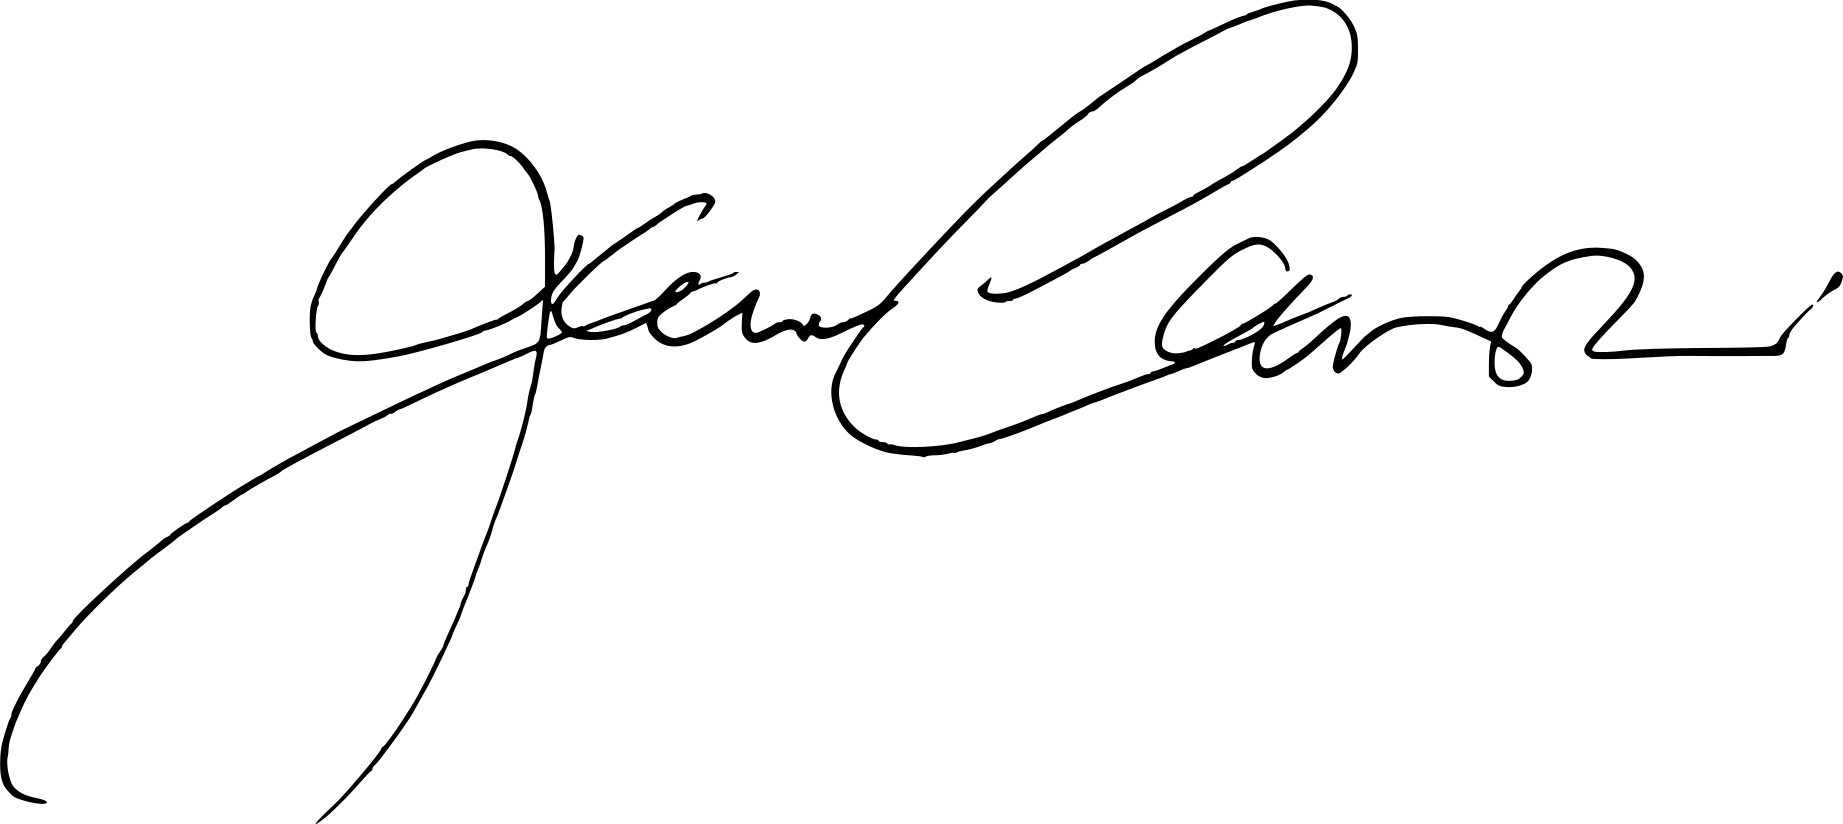
Signature of: jane campion